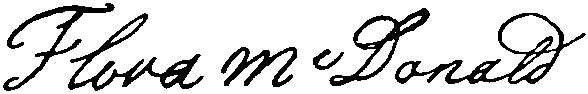
Signature of: flora macdonald